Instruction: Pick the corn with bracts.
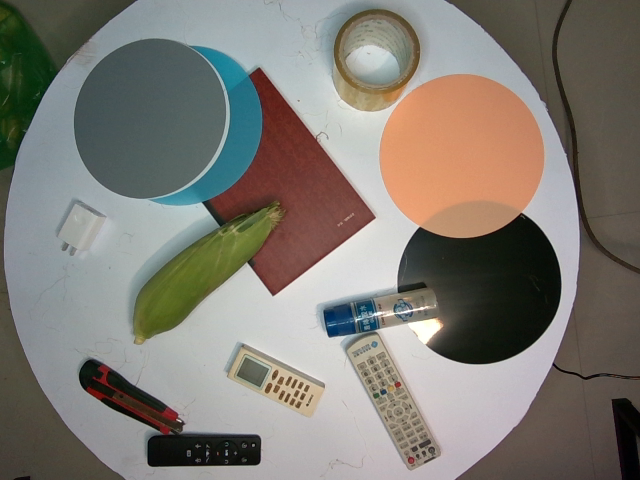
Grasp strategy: vertical